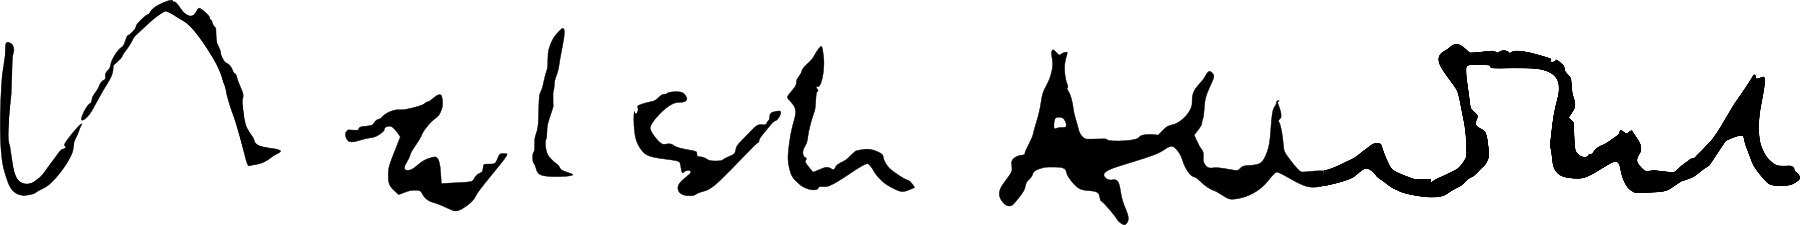
Signature of: malek alloula